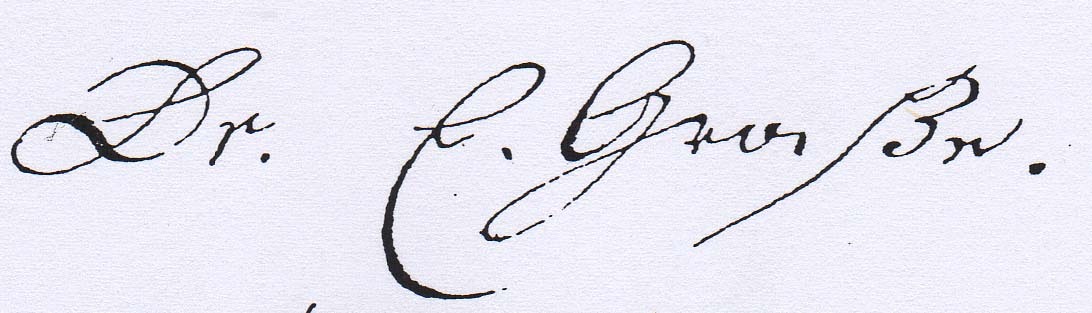
Signature of: ernst ludwig große